Question: What are the imaging findings?
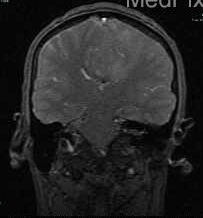
Answer: The imaging shows Large homogeneously enhancing lesion based in the dura of the falx, and pressing on the anterior cerebral hemisphere.  There is rightward mass effect on the falx as well as inferior displacement of the body of the corpus callosum with partial effacement of the third ventricle.  The mass looks extraaxial, but has intraaxial vasogengenic edema in frontal lobes surrounding the mass. Coronal MR T2 FGRE.